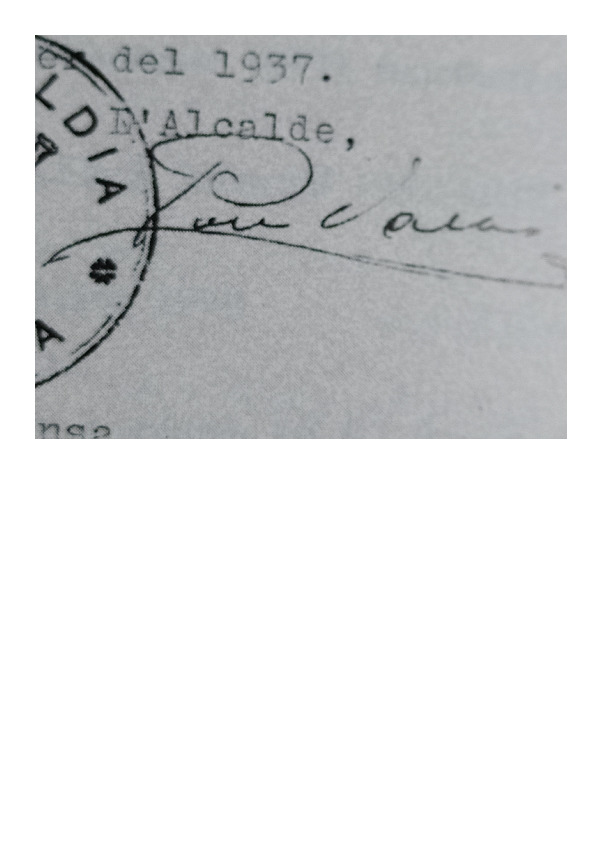
Signature of: pere vallès i sucarrats